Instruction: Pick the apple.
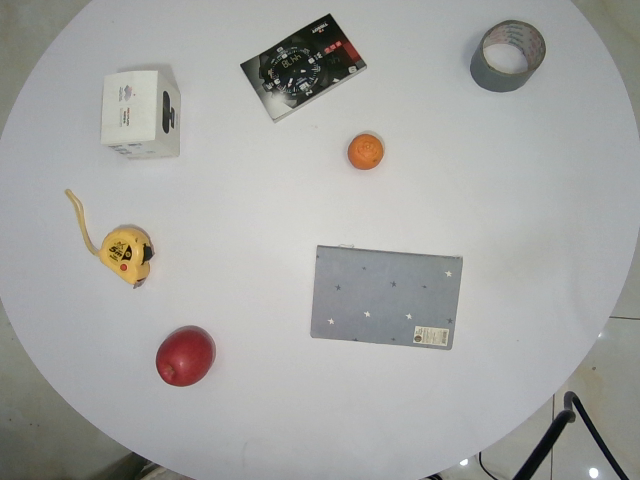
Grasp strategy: vertical